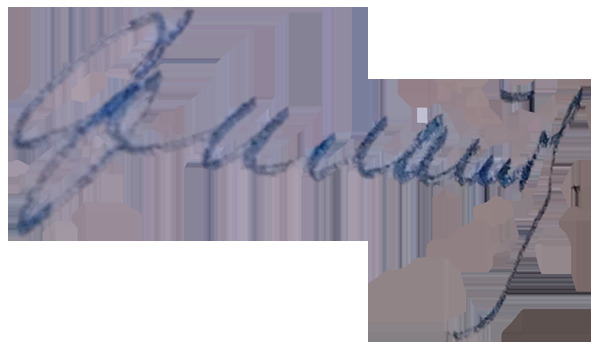
Signature of: vladimir petrovich filatov